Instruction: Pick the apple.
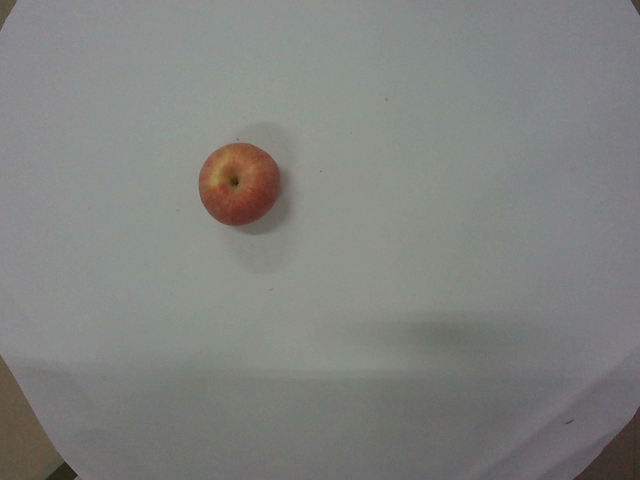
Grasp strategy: vertical